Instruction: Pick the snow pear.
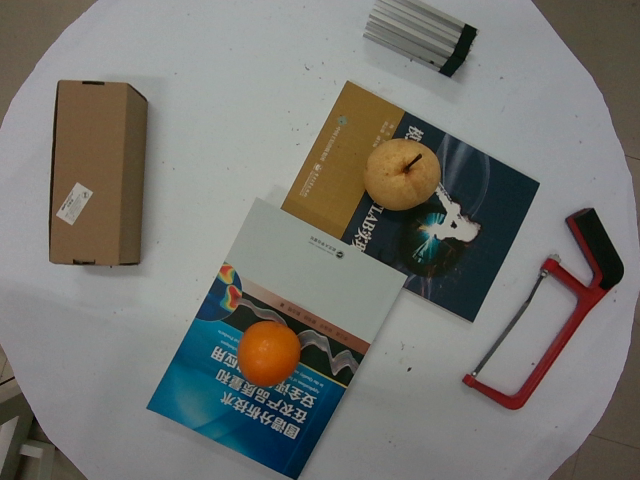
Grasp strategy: vertical